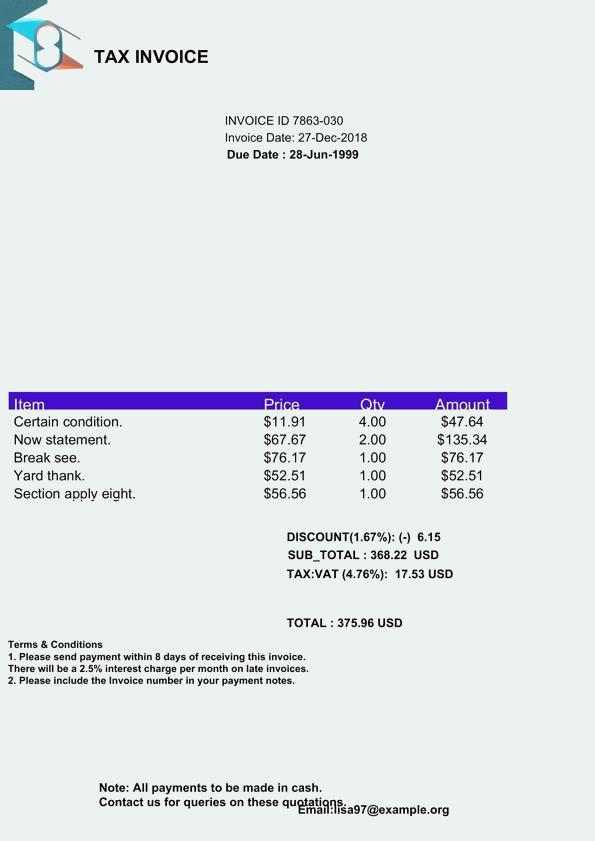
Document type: Invoice